Question: What is the appraised value of the property as recorded in the document?
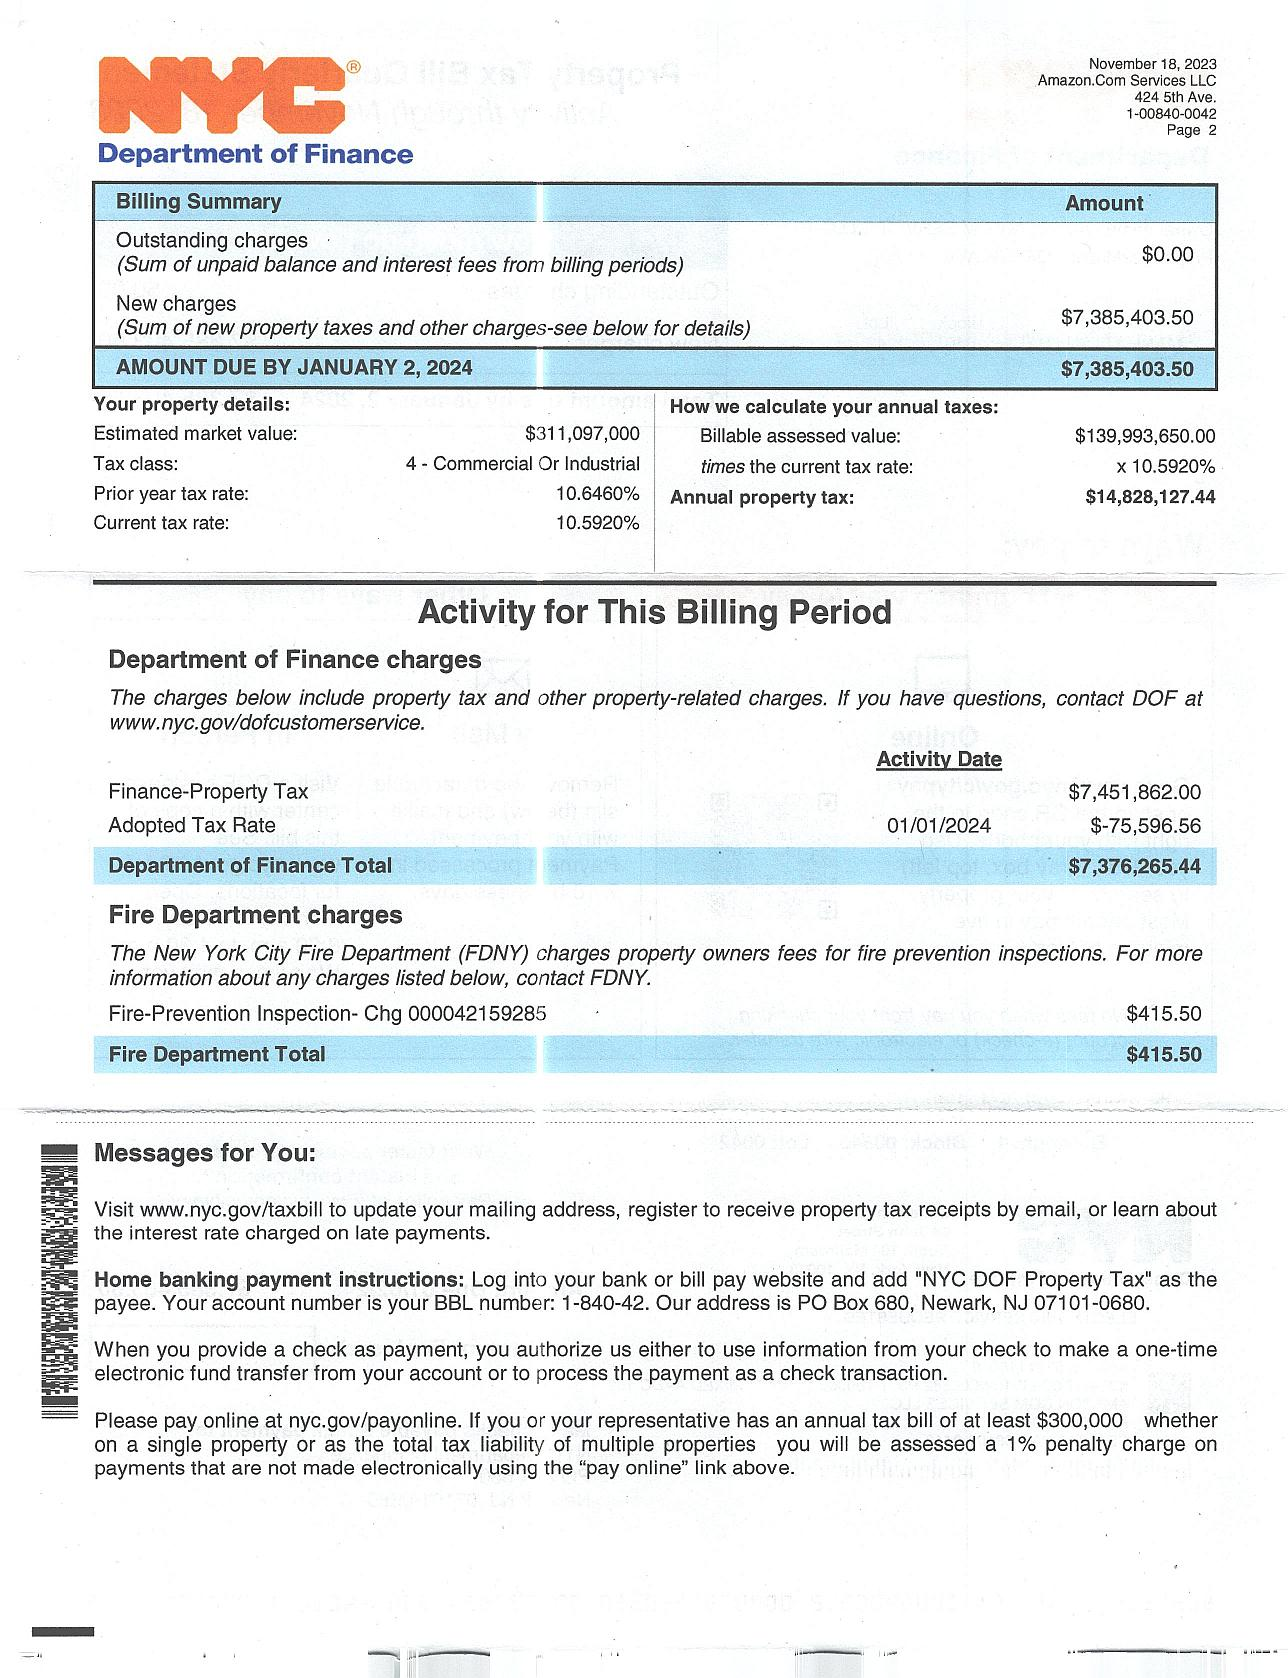
Answer: "$311,097,000 "